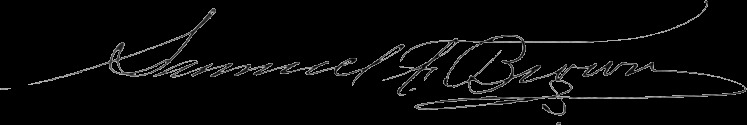
Signature of: samuel f brown